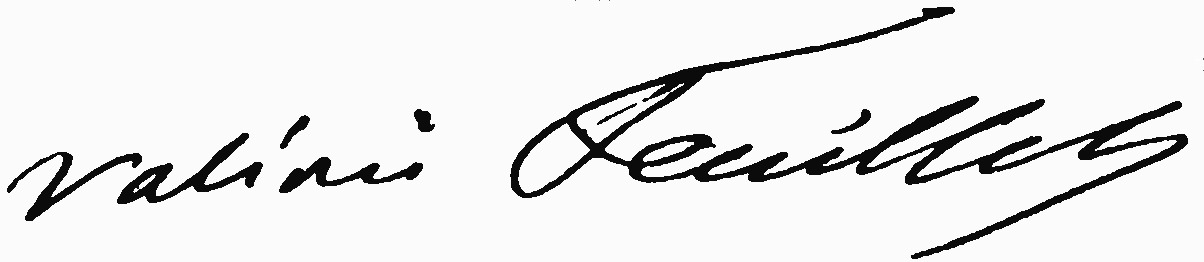
Signature of: valérie feuillet